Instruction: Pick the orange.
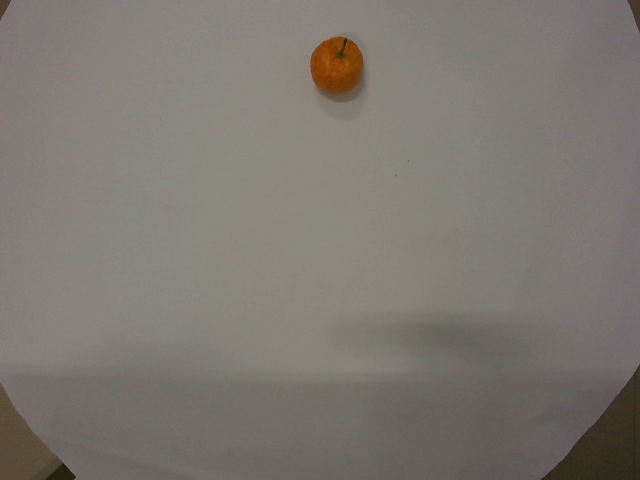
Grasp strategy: vertical